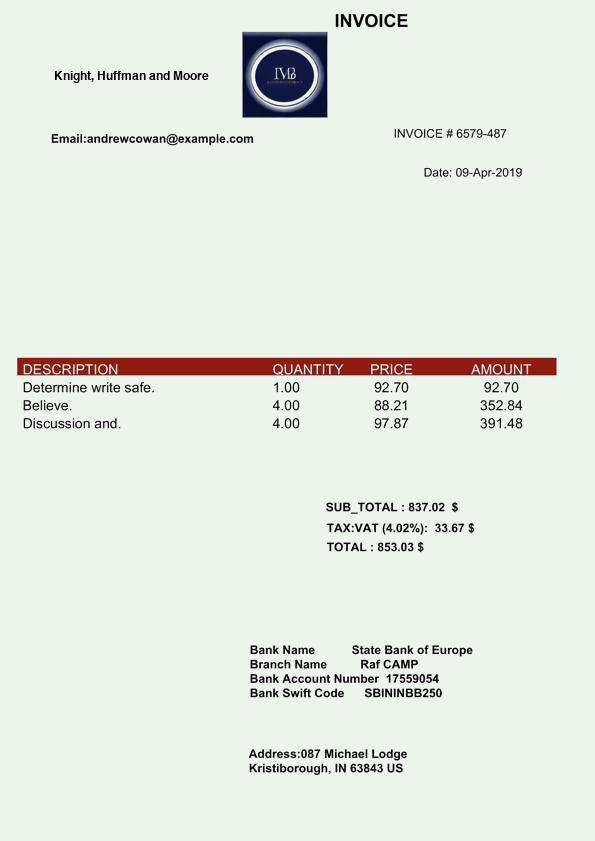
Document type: Invoice